Question: What is the estimated tax bill amount according to the document?
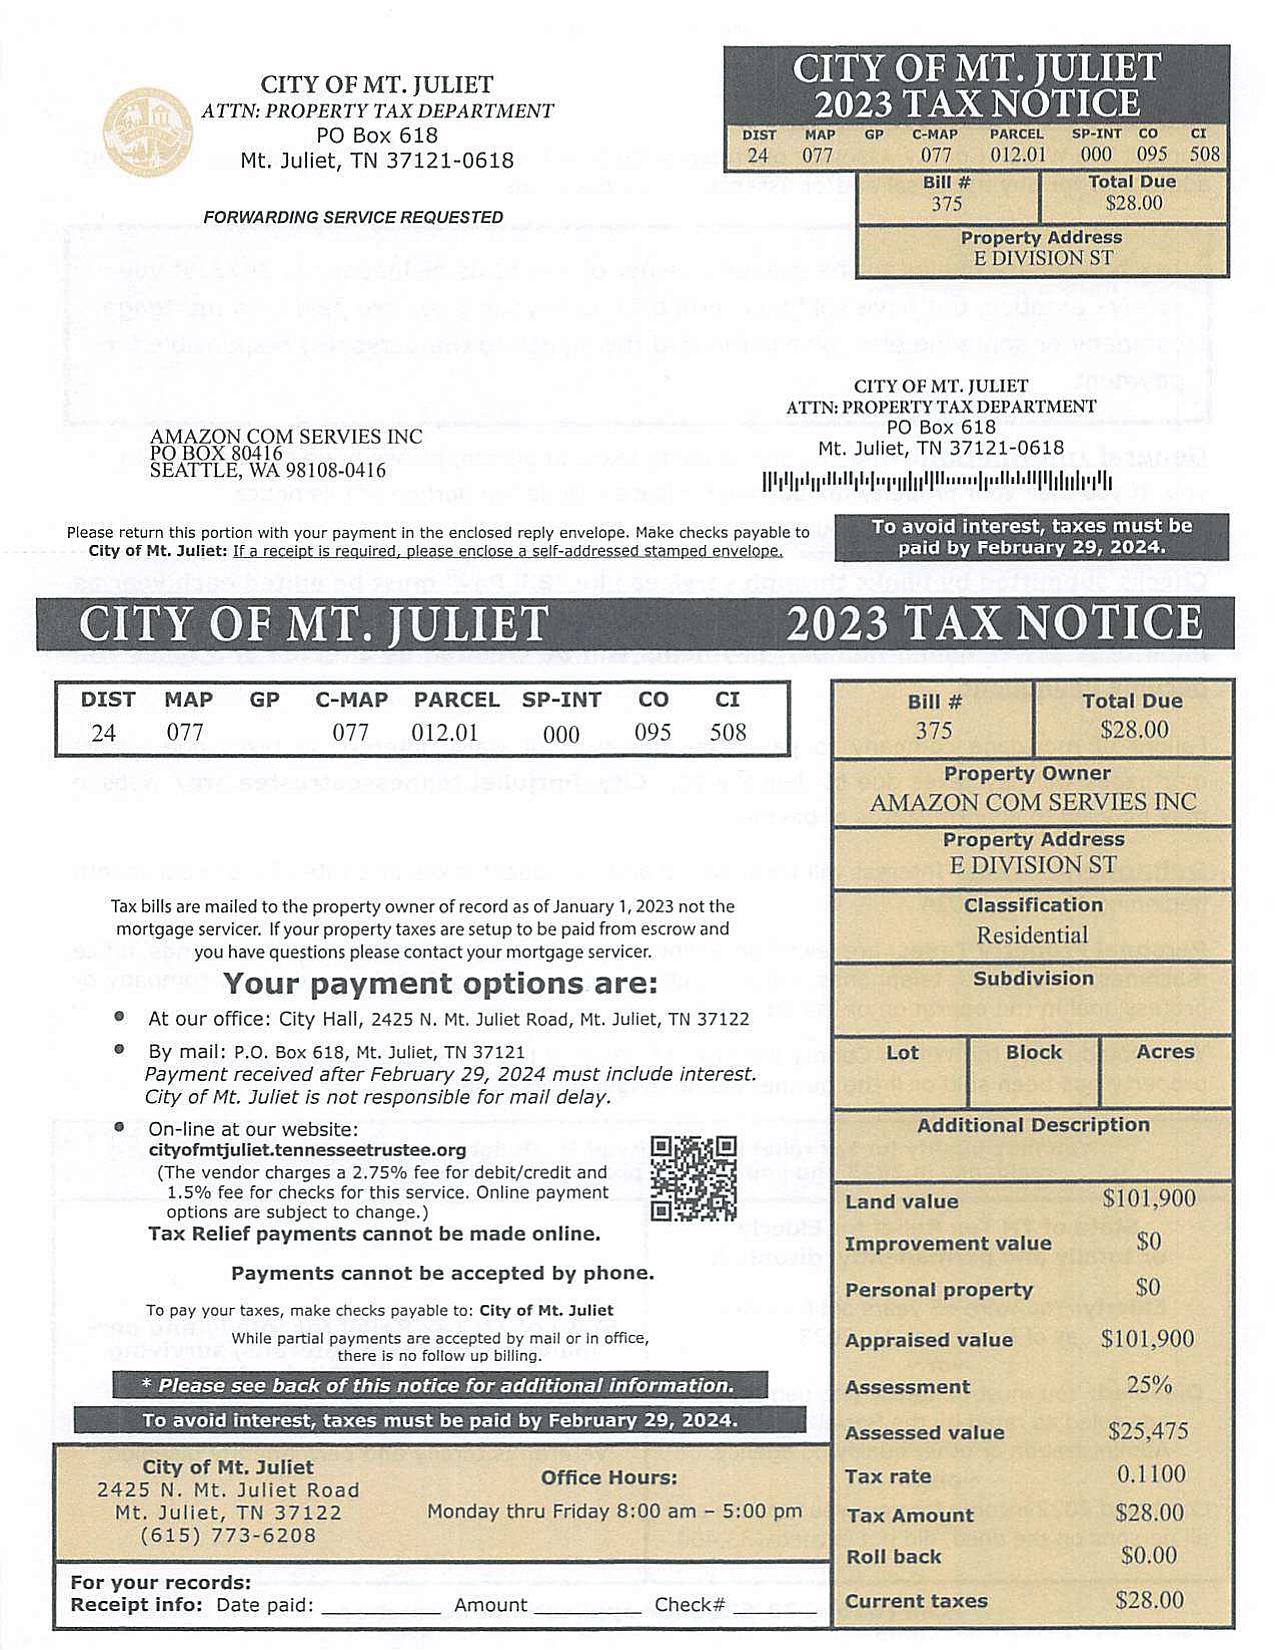
Answer: "$28.00 "